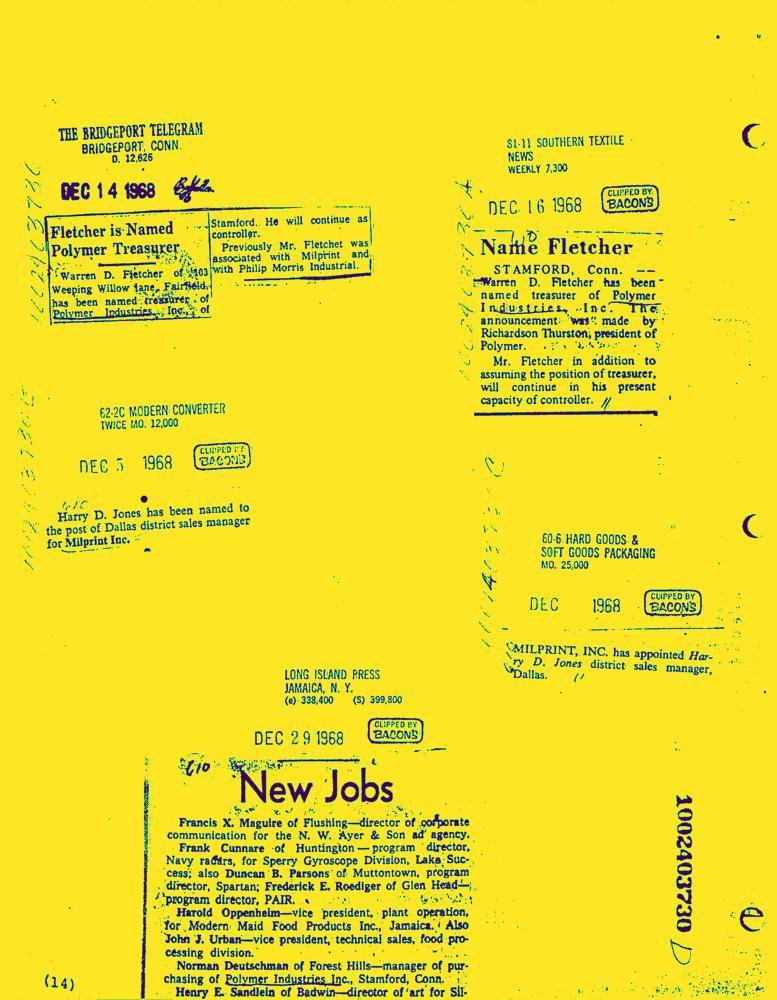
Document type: News-Article